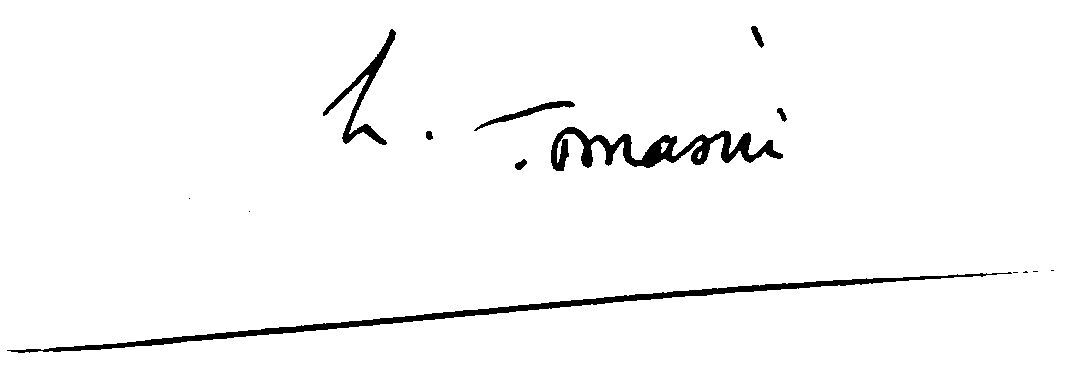
Signature of: hyacinthe tomasini